Question: What type of tax is indicated in the document, personal property or real estate?
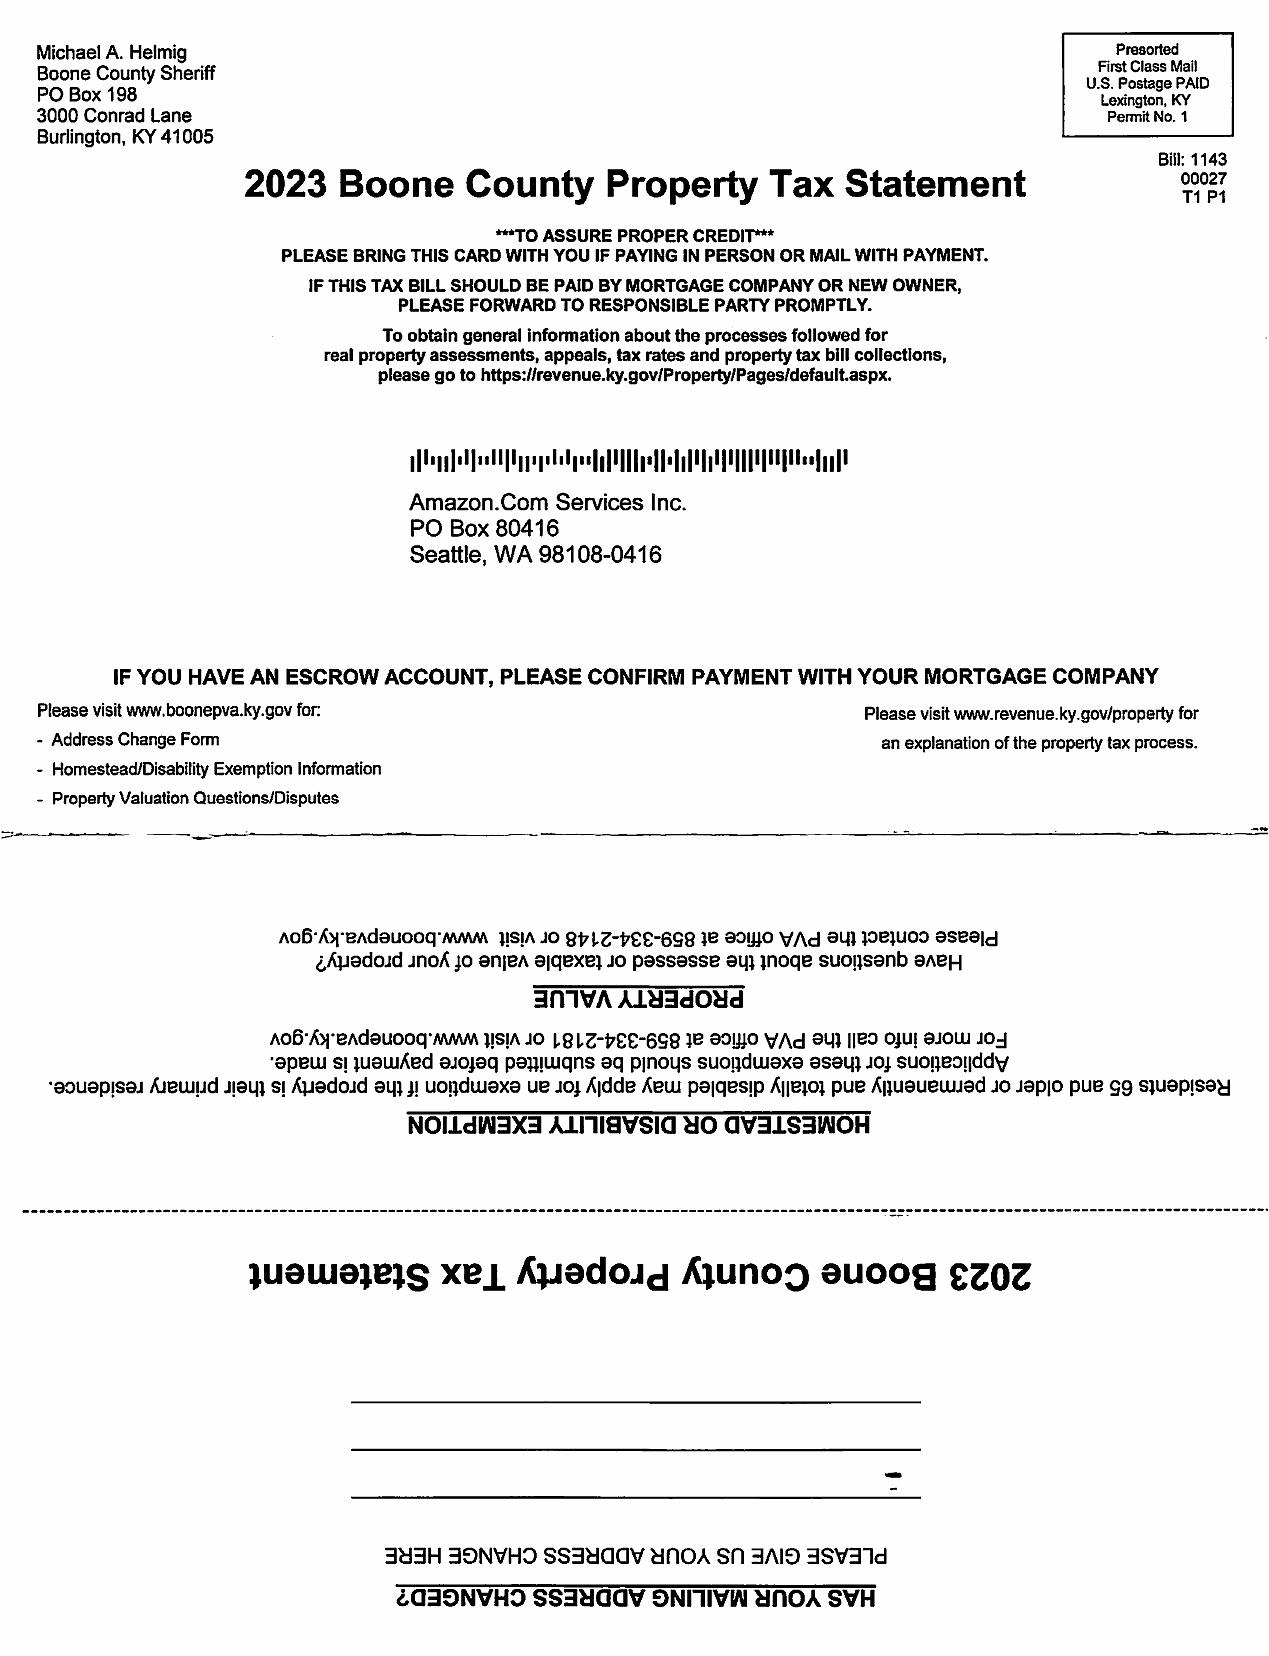
Answer: "Real Estate Tax"